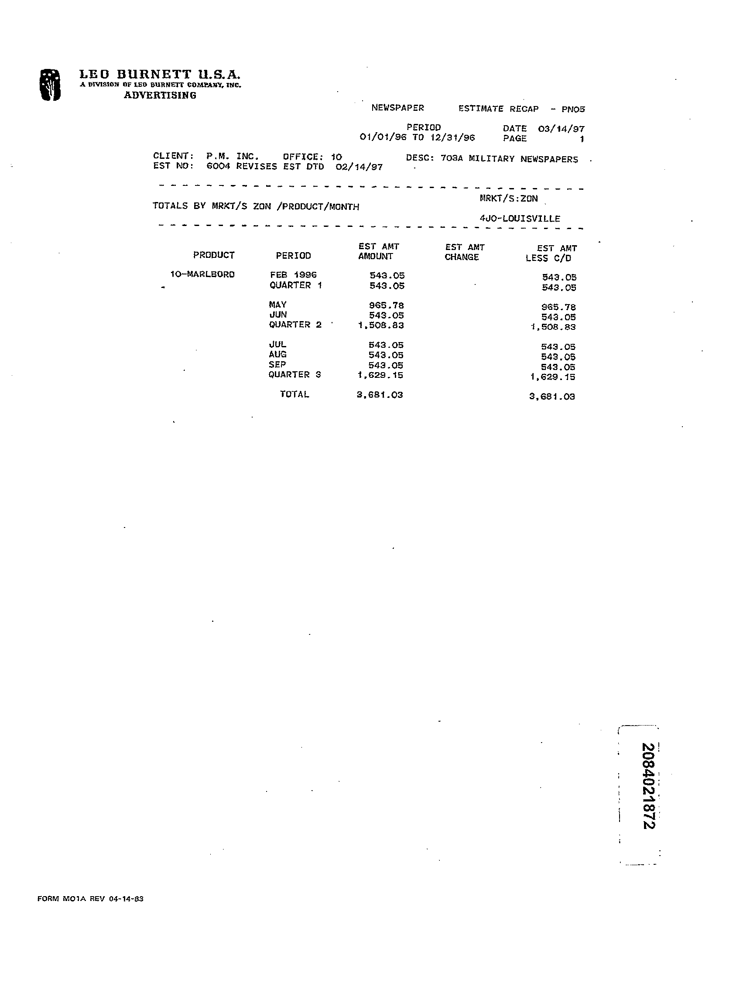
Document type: Invoice